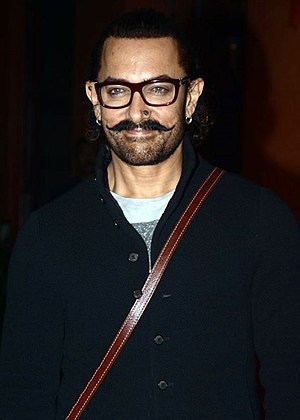
English: Aamir Khan graces the success bash of Secret Superstar.